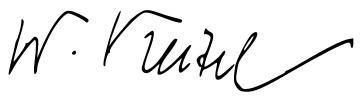
Signature of: wilhelm keitel